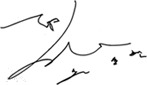
Signature of: t o p